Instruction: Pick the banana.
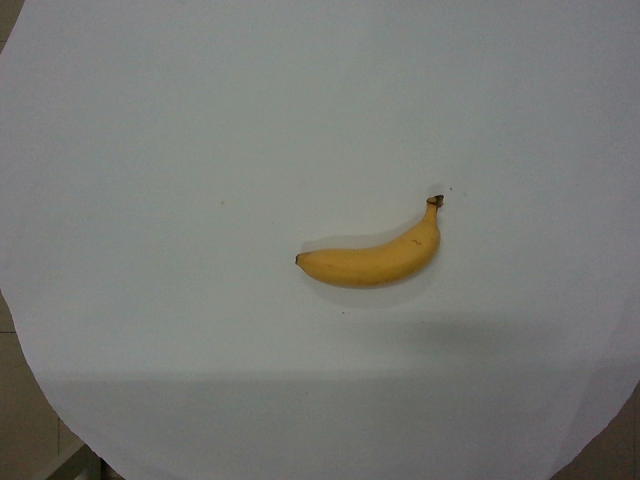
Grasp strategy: vertical